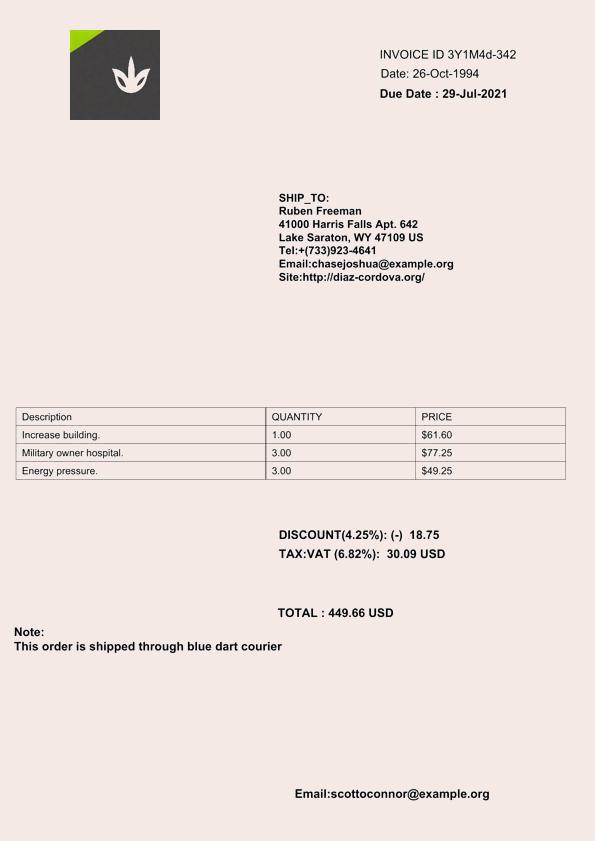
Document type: Invoice